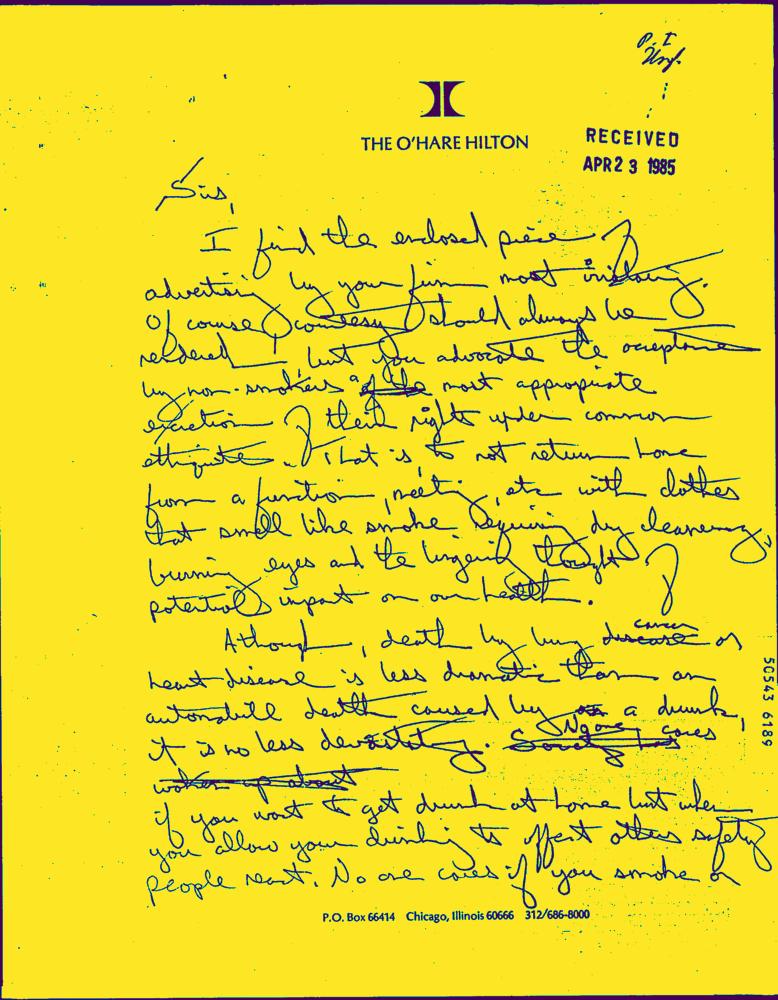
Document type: Hand-Written